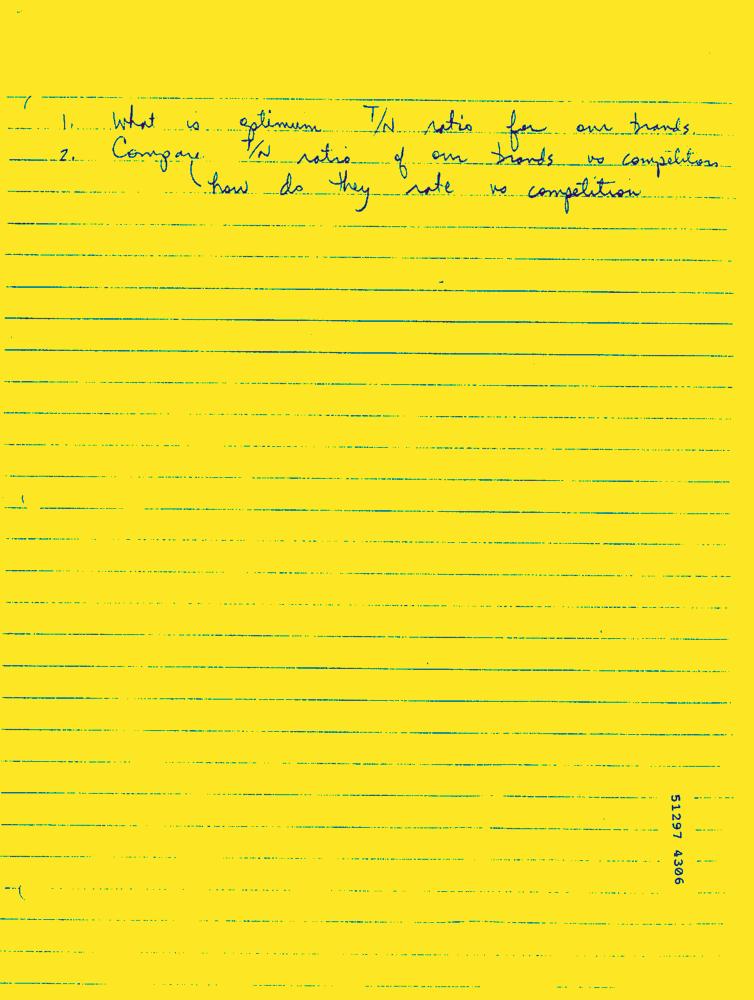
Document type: Hand-Written